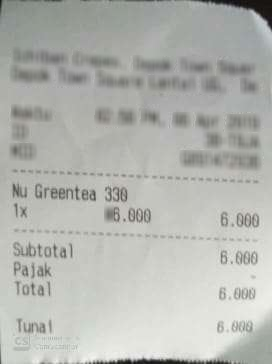
Number of items: 4
Subtotal: 6.000
Tax: -
Total: 6.000
OCR text regions:
text: Nu
text: Greentea
text: 330
text: 1x
text: 6.000
text: 6.000
text: Subtotal
text: 6.000
text: Pajak
text: -
text: Total
text: 6.000
text: Tunai
text: 6.000